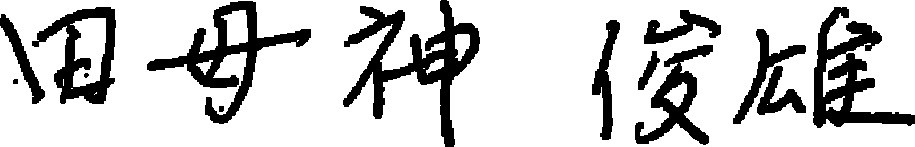
Signature of: toshio tamogami